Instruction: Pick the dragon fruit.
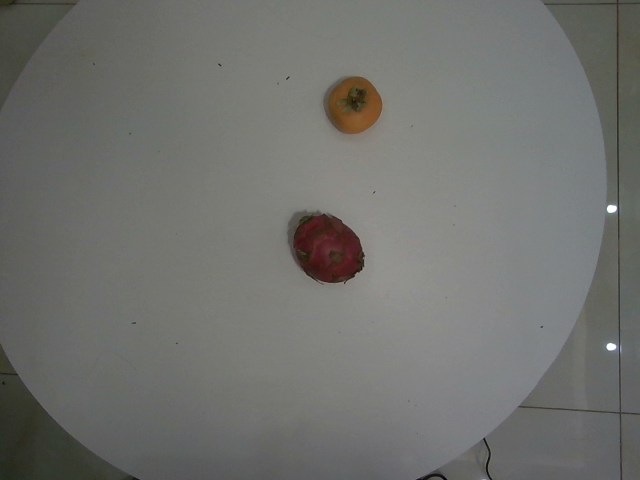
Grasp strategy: vertical